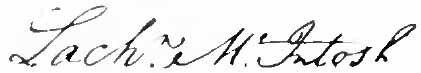
Signature of: lachlan mcintosh